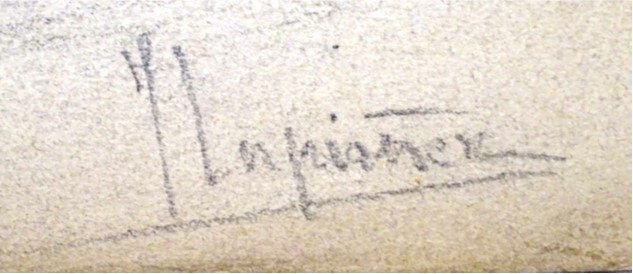
Signature of: josé lupiáñez y carrasco